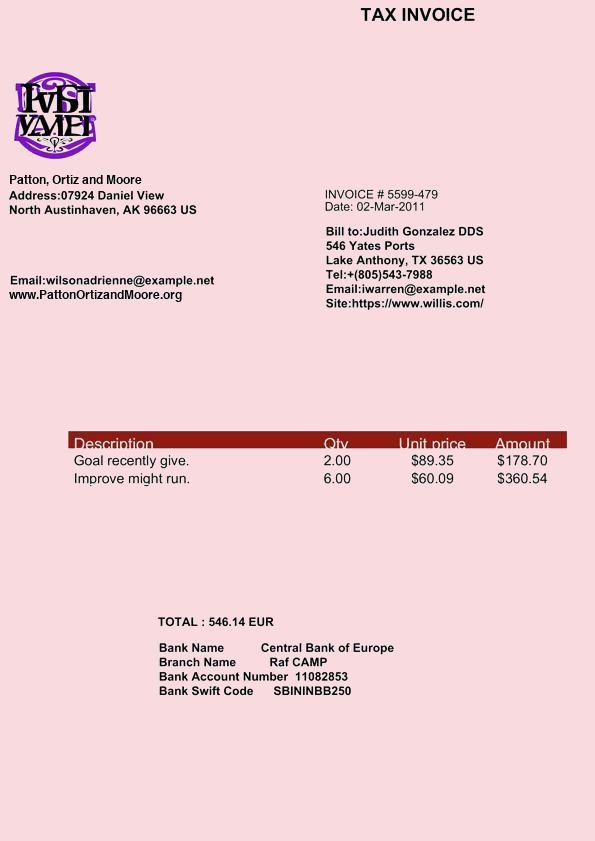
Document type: Invoice